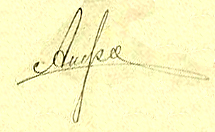
Signature of: fyodor andreyev